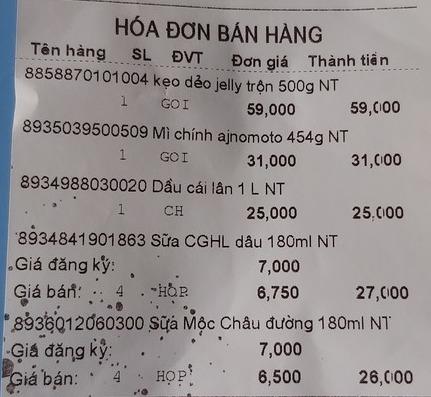
HÓA ĐƠN BÁN HÀNG

<table>
<tr>
<th>Tên hàng</th>
<th>SL</th>
<th>ĐVT</th>
<th>Đơn giá</th>
<th>Thành tiền</th>
</tr>
<tr>
<td>8858870101004 kẹo dẻo jelly trộn 500g NT</td>
<td>1</td>
<td>GOI</td>
<td>59,000</td>
<td>59,000</td>
</tr>
<tr>
<td>8935039500509 Mì chính ajnomoto 454g NT</td>
<td>1</td>
<td>GOI</td>
<td>31,000</td>
<td>31,000</td>
</tr>
<tr>
<td>8934988030020 Dầu cái lần 1 L NT</td>
<td>1</td>
<td>CH</td>
<td>25,000</td>
<td>25,000</td>
</tr>
<tr>
<td>8934841901863 Sữa CGHL dâu 180ml NT</td>
<td></td>
<td></td>
<td>7,000</td>
<td></td>
</tr>
<tr>
<td>Giá đăng ký:</td>
<td></td>
<td></td>
<td></td>
<td></td>
</tr>
<tr>
<td>Giá bán:</td>
<td>4</td>
<td>HOP</td>
<td>6,750</td>
<td>27,000</td>
</tr>
<tr>
<td>8936012060300 Sữa Mộc Châu đường 180ml NT</td>
<td></td>
<td></td>
<td>7,000</td>
<td></td>
</tr>
<tr>
<td>Giá đăng ký:</td>
<td></td>
<td></td>
<td></td>
<td></td>
</tr>
<tr>
<td>Giá bán:</td>
<td>4</td>
<td>HOP</td>
<td>6,500</td>
<td>26,000</td>
</tr>
</table>